Question: How is the history relevant to the case?
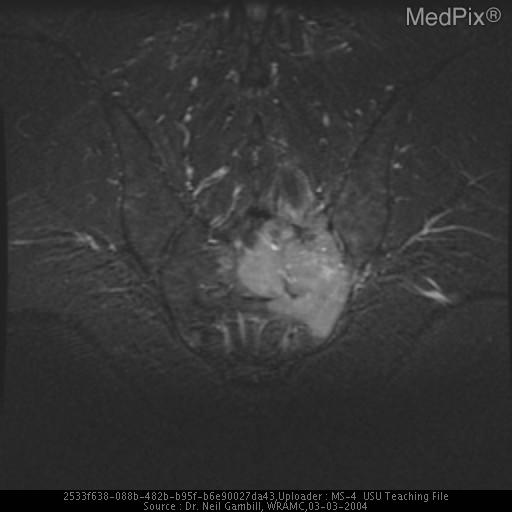
Answer: The patient's history of 45 y/o white male initially presented with five week hx of left buttock burning pain and numbness extending into lower thigh.  Initially treated with NSAIDS and physical therapy, symptoms continued to worsen.  Presented to WRAMC with numbness and tingling extending into left testicle and penis.  Patient denies bowel or bladder incontinence, weight loss, or other constitutional symptoms.  Denies any numbness, pain, or abnormal sensations on right side.
PMHx: HTN, hyperlipidemia
PSHx: remote tonsillectomy/ bilateral herniorrhaphy
MEDS: Ramipril 5 mg PO qd, HCTZ 12.5 mg PO qd, Amitryptyline 25 mg PO qd, Zocor 10 mg PO qd is key in understanding the case.